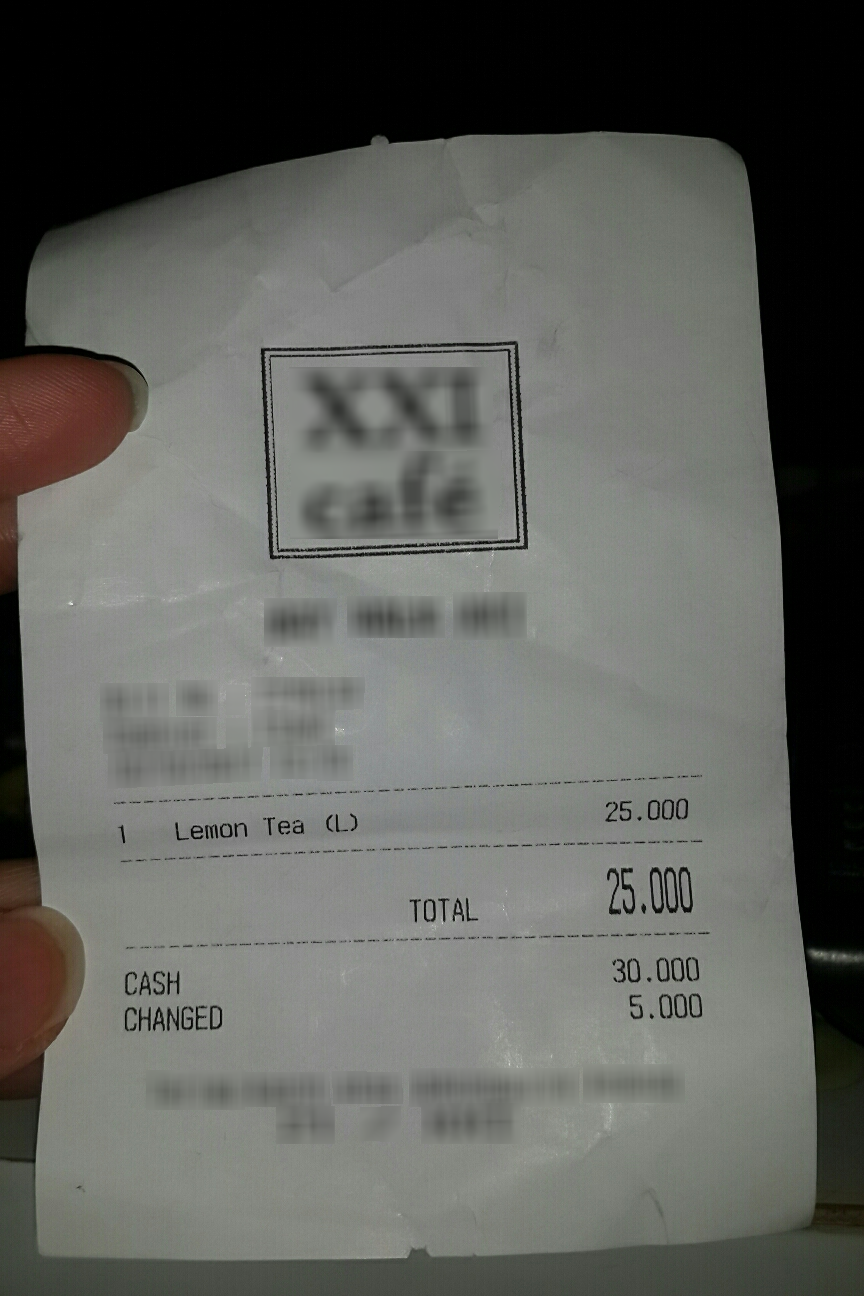
Number of items: 3
Total: 25.000
OCR text regions:
text: Lemon
text: Tea
text: (L)
text: 1
text: 25.000
text: TOTAL
text: 25.000
text: CASH
text: 30.000
text: CHANGED
text: 5.000